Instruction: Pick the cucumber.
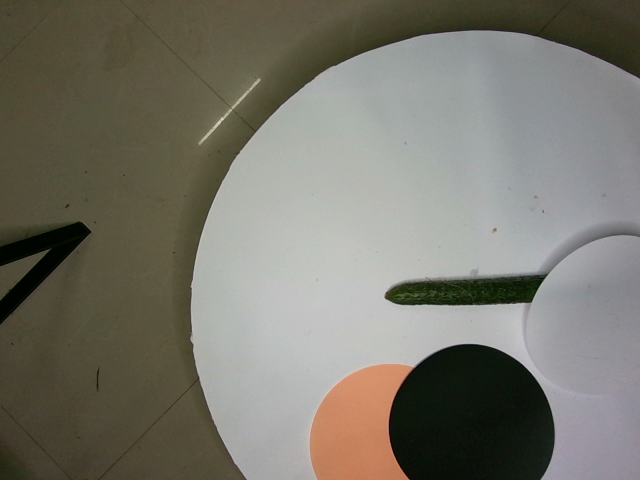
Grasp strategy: vertical